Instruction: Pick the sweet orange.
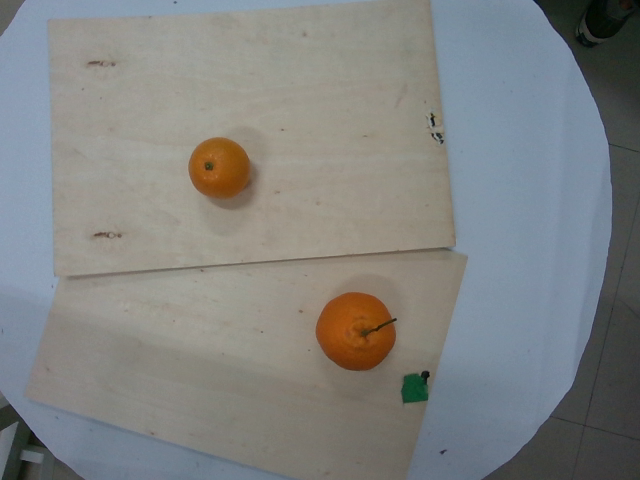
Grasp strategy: vertical